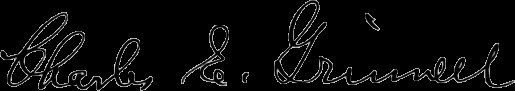
Signature of: charles edward grinnell